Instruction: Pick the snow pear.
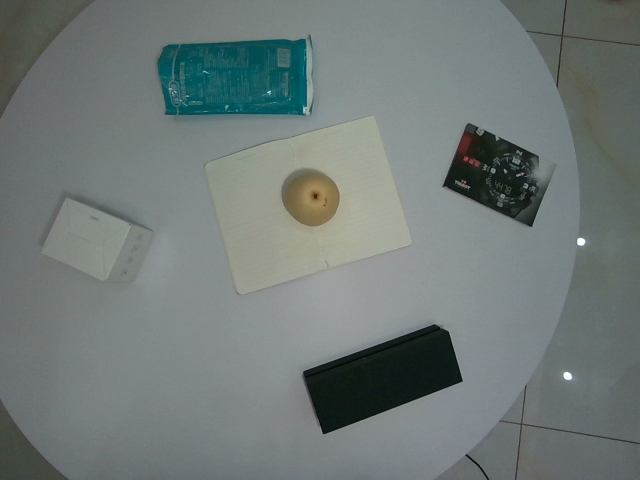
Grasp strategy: vertical